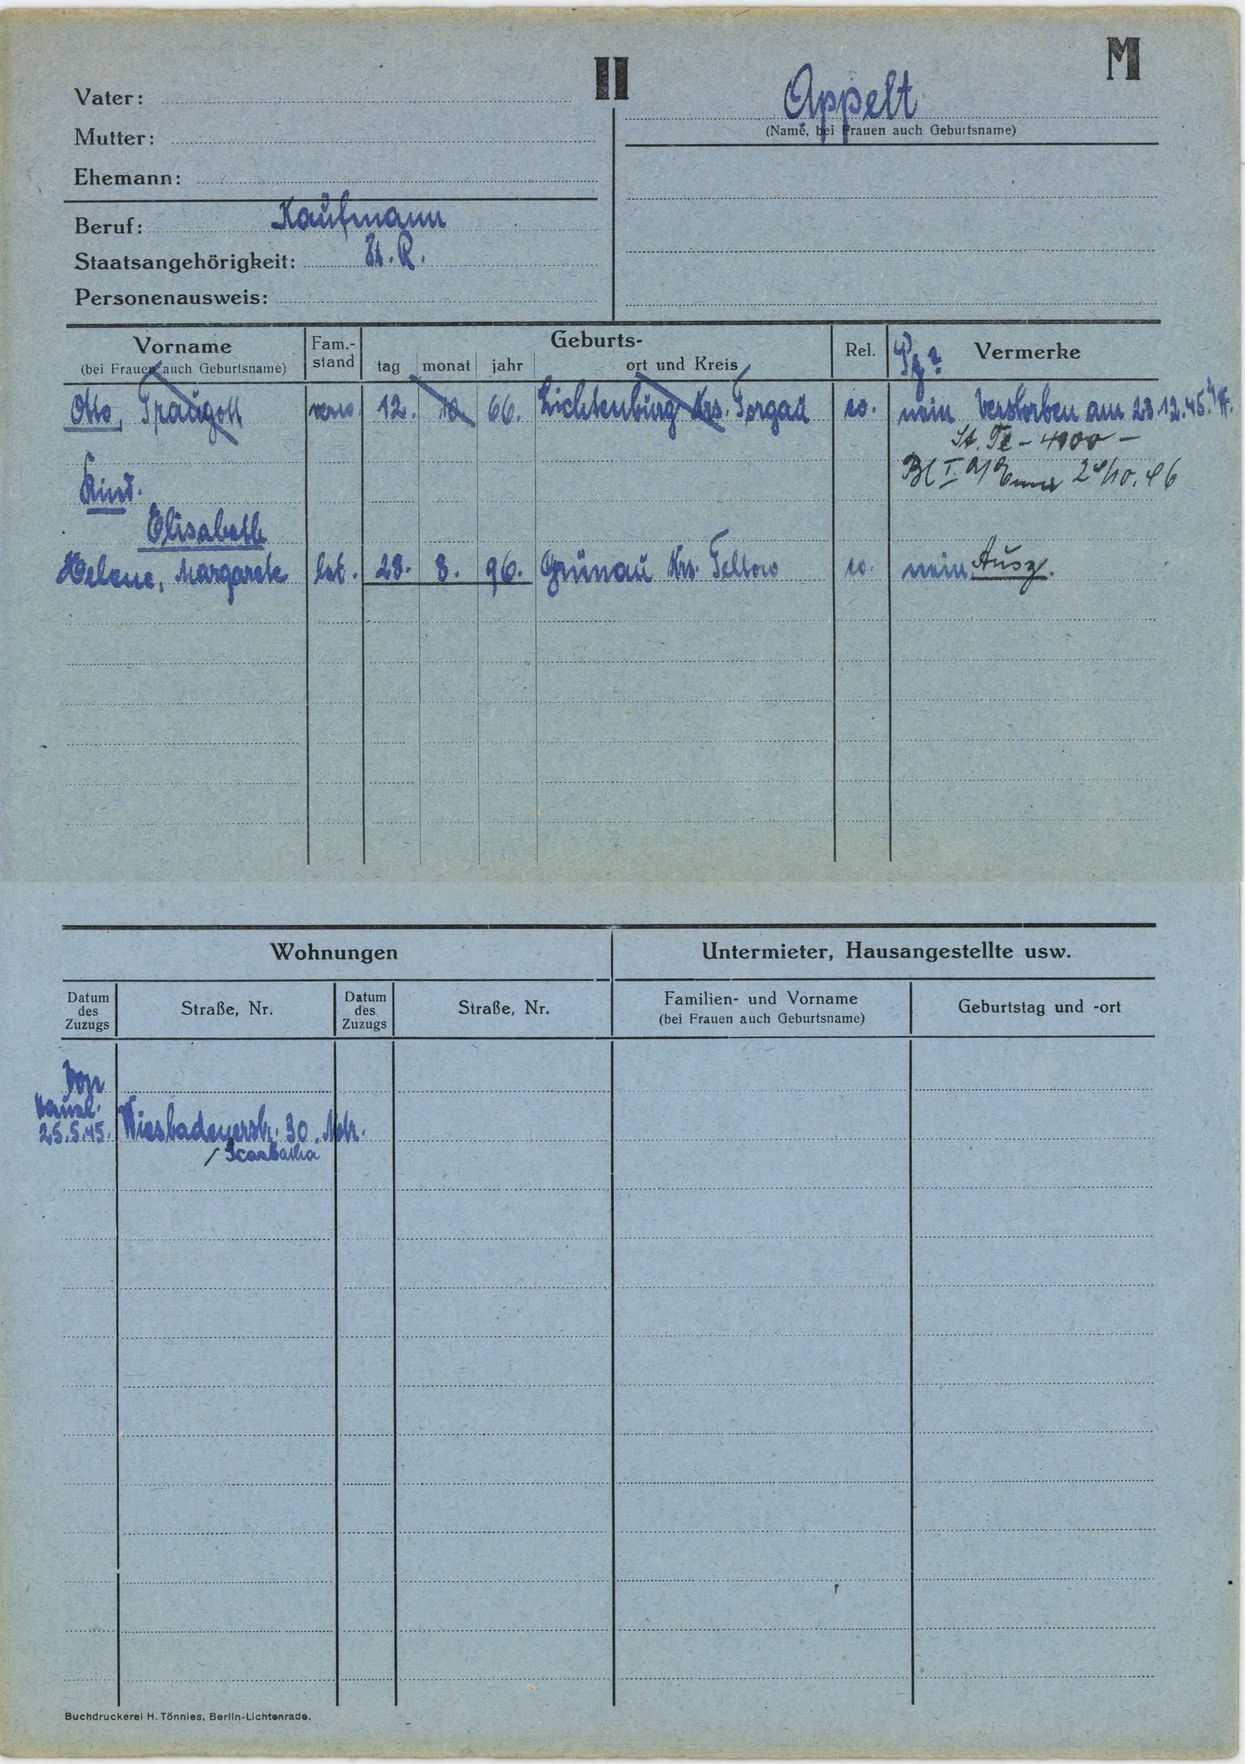
Appelt